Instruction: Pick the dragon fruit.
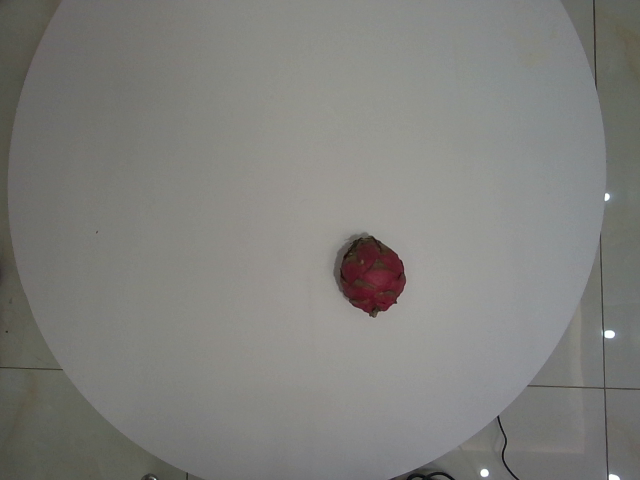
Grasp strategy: vertical